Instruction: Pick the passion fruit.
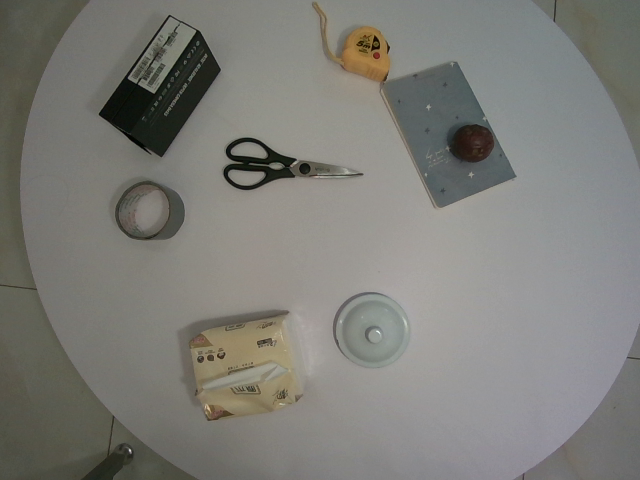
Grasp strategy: vertical